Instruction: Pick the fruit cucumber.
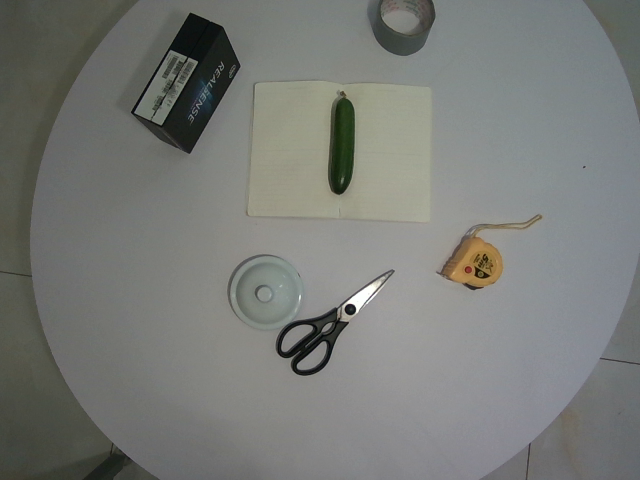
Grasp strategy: vertical